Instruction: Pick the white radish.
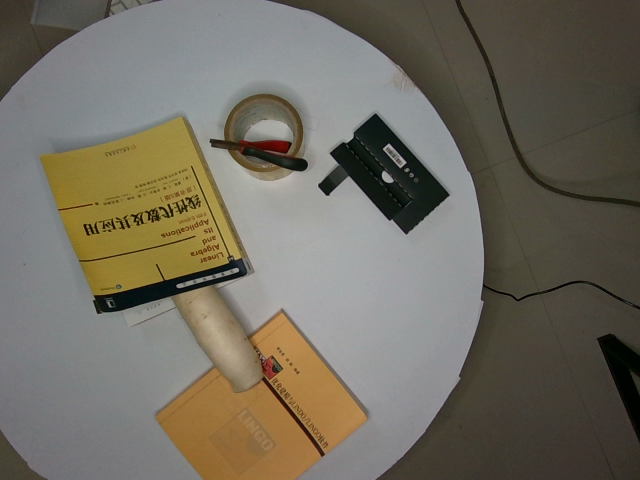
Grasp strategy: vertical